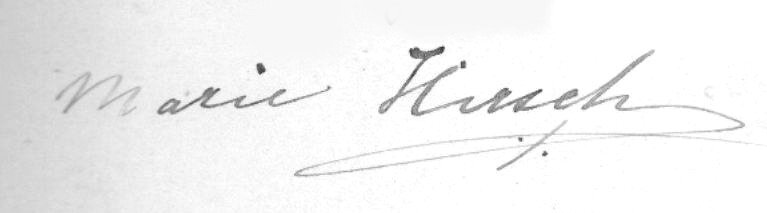
Signature of: marie hirsch